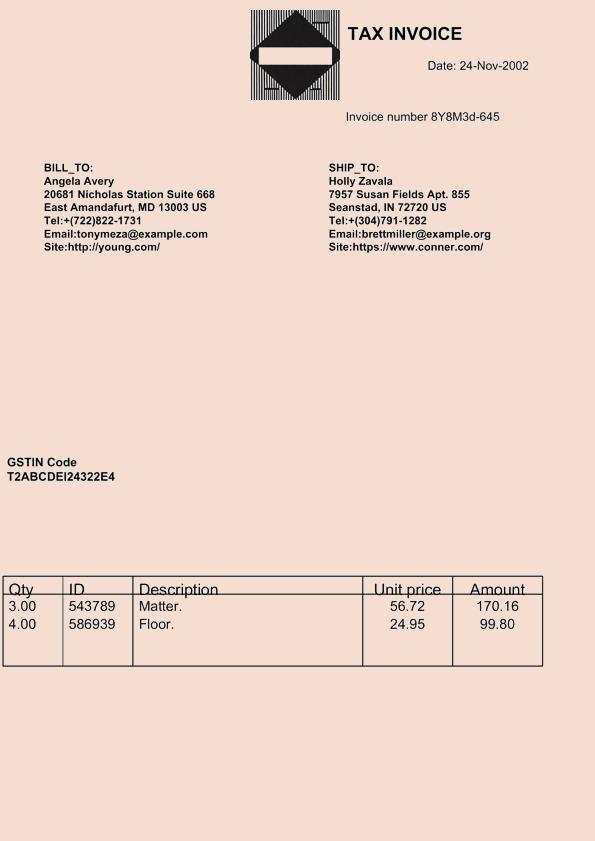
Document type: Invoice